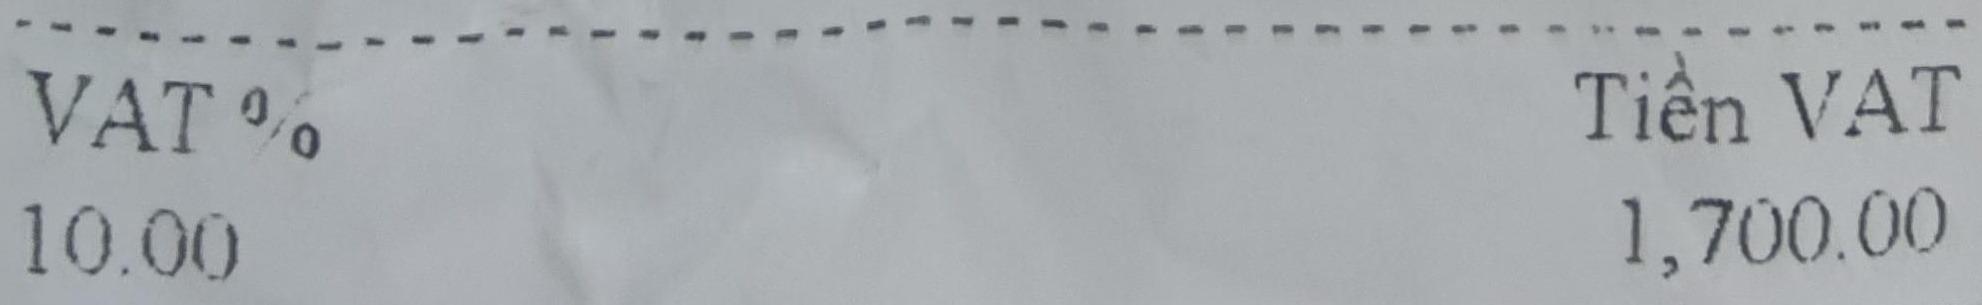
<table>
<tr>
<th>VAT %</th>
<th>Tiền VAT</th>
</tr>
<tr>
<td>10.00</td>
<td>1,700.00</td>
</tr>
</table>